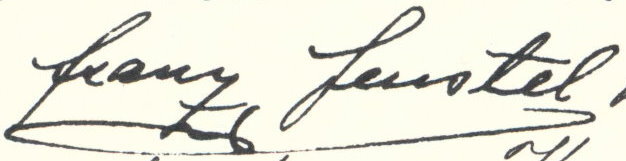
Signature of: franz feustel